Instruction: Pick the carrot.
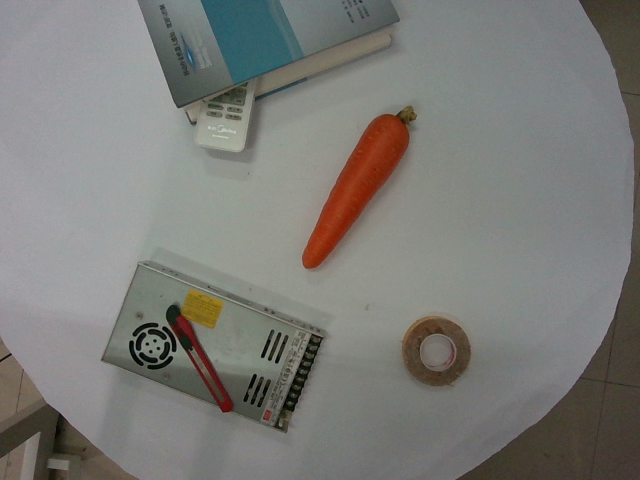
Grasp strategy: vertical